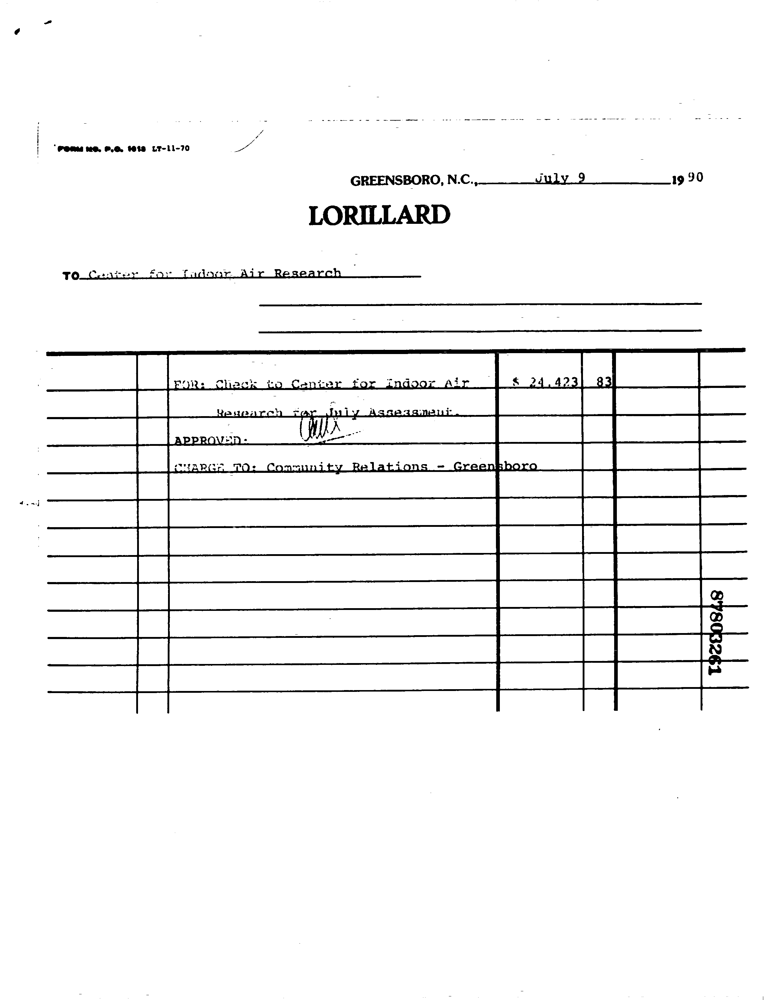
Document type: Invoice